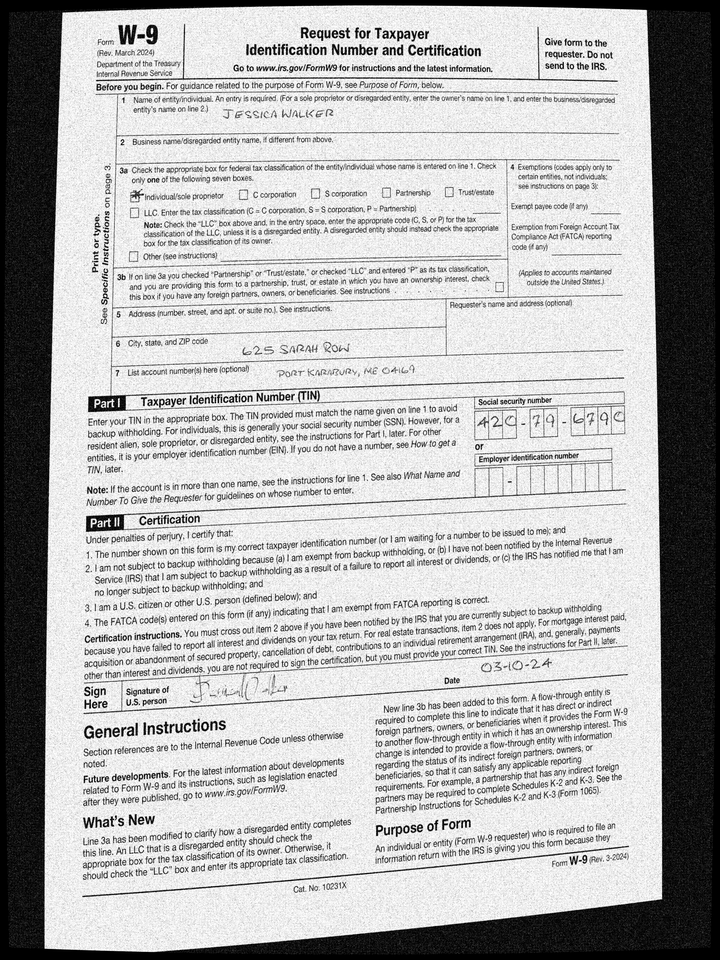
adr1: 625 Sarah Row
adr2: Port Karabury, ME 04169
cbx: yes
ssn: 420796790
enm: Jessica Walker
sdt: 03-10-24